Question: What could the diagnosis suggest?
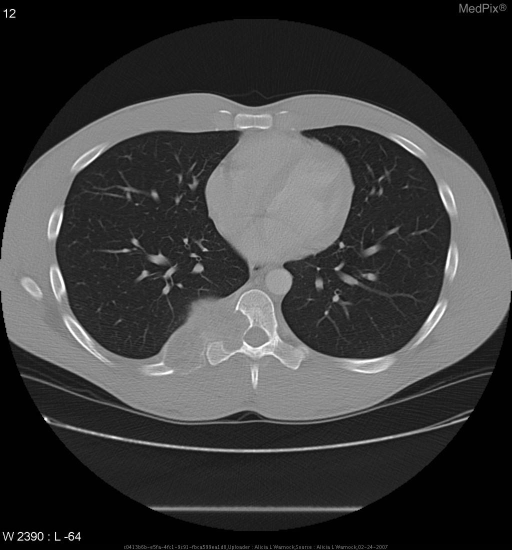
Answer: The possible diagnosis includes » Benign Primary Bone Tumors
•  fibrous dysplasia
•  chondroblastoma
•  chondromyxoid fibroma
•  osteochondroma
•  giant cell tumor
•  enchondroma

» Malignant Primary Bone Tumors
•  chondrosarcoma
•  osteoblastoma, aggressive variant
•  osteosarcoma

» Other
•  aneurysmal bone cyst
•  neurogenic tumors.